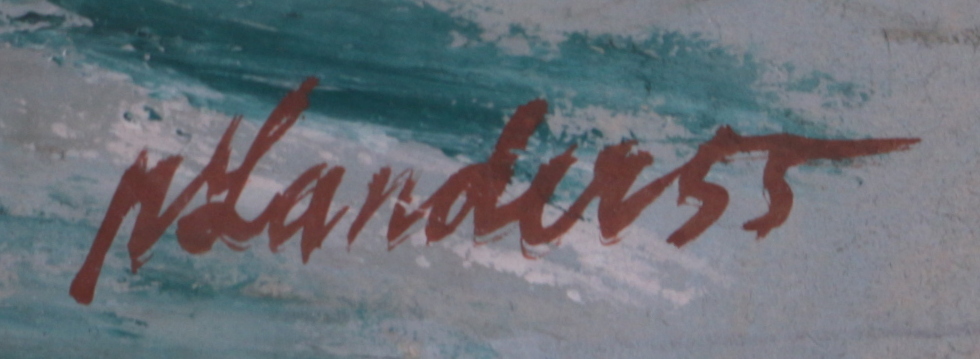
Signature of: richard lander